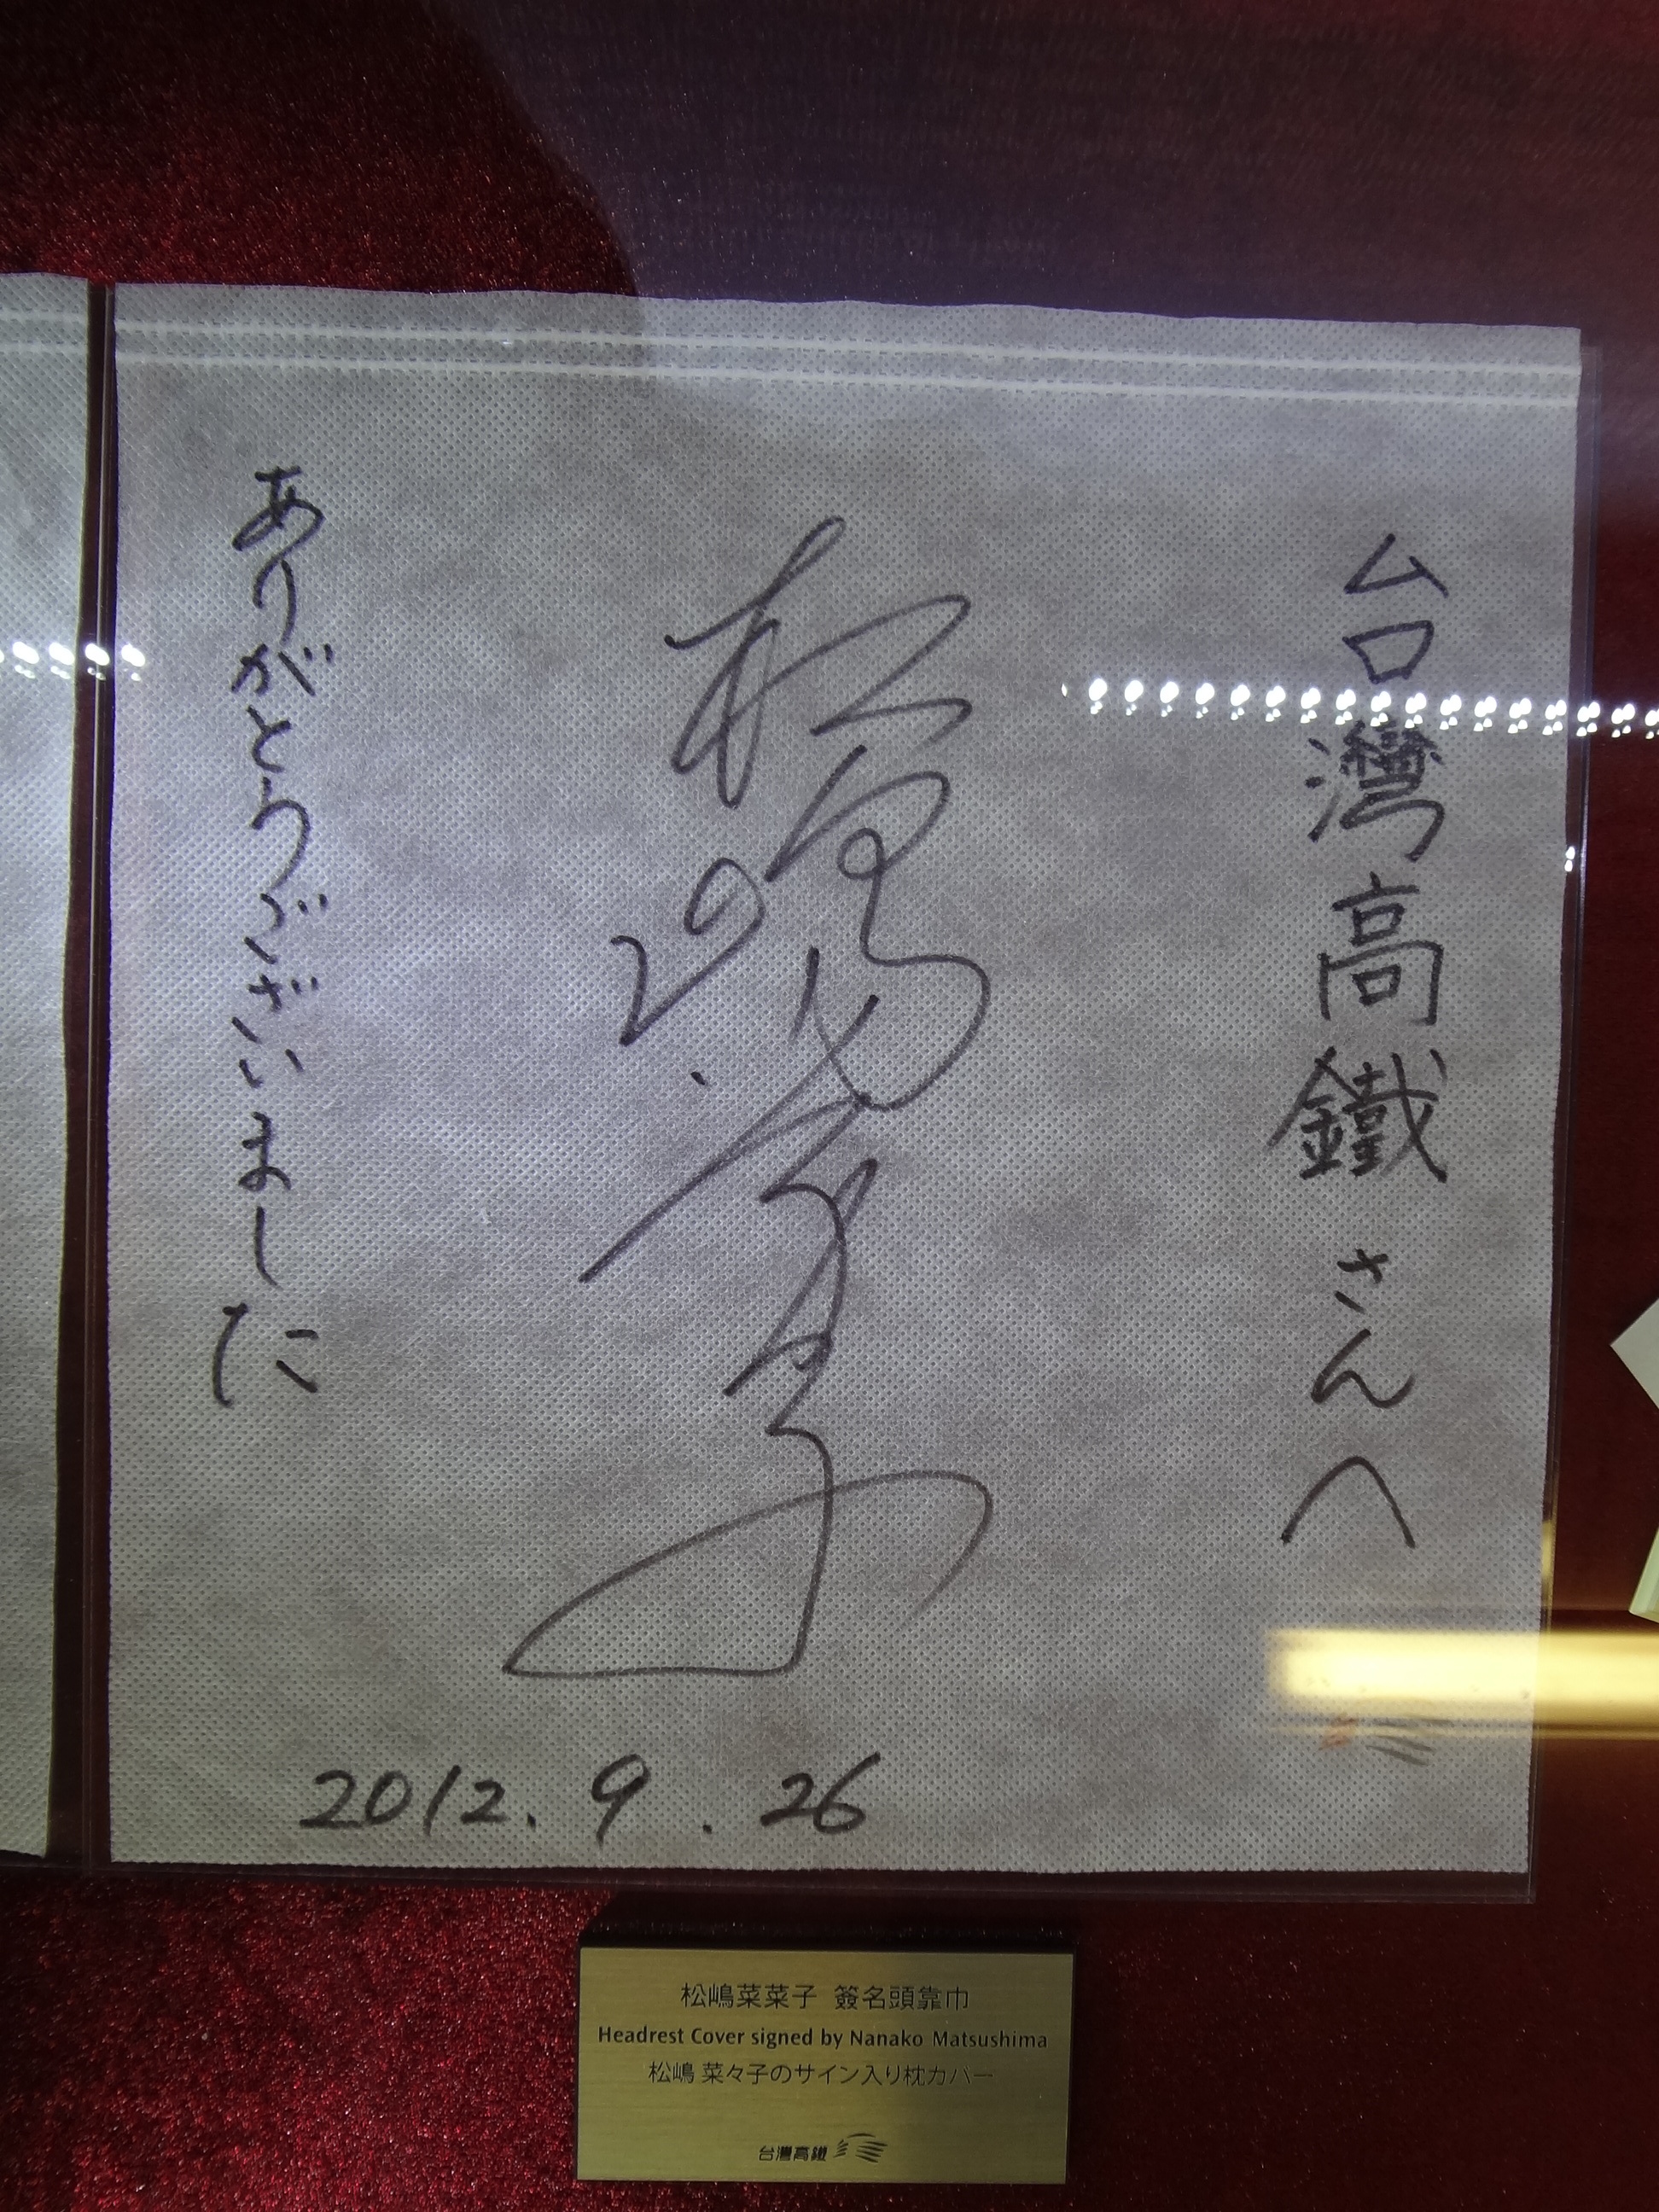
Signature of: nanako matsushima